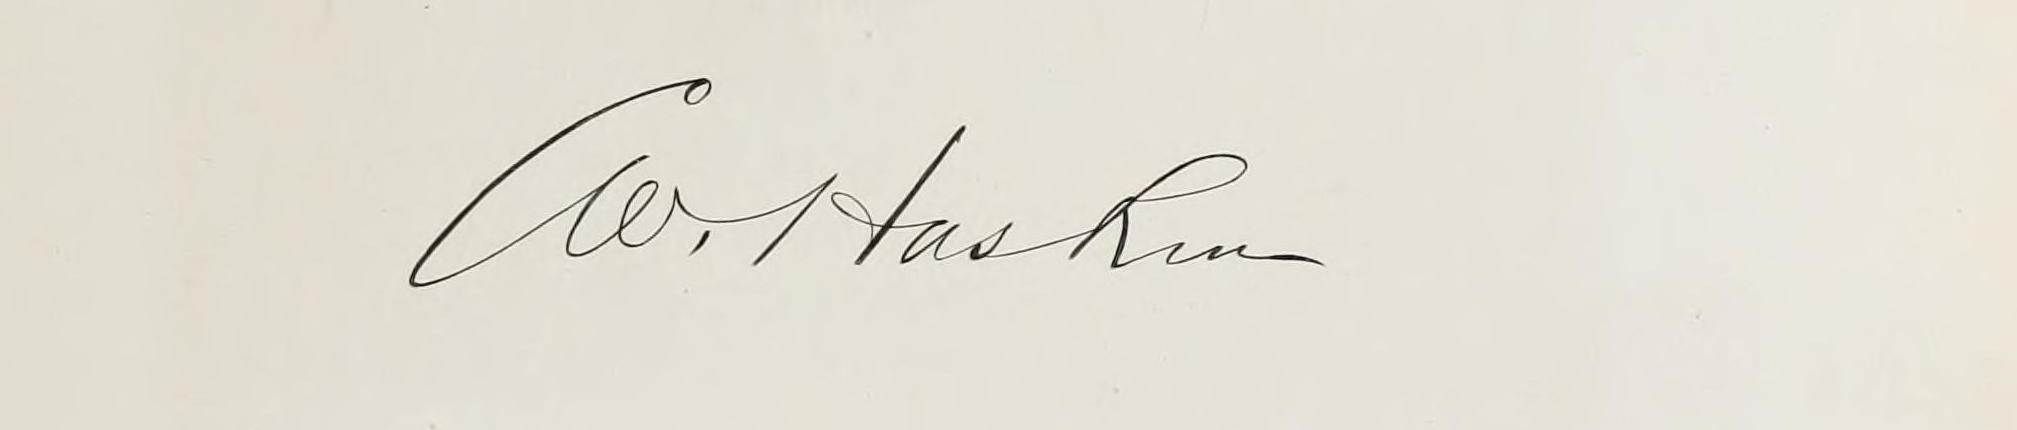
Signature of: charles waldo haskins